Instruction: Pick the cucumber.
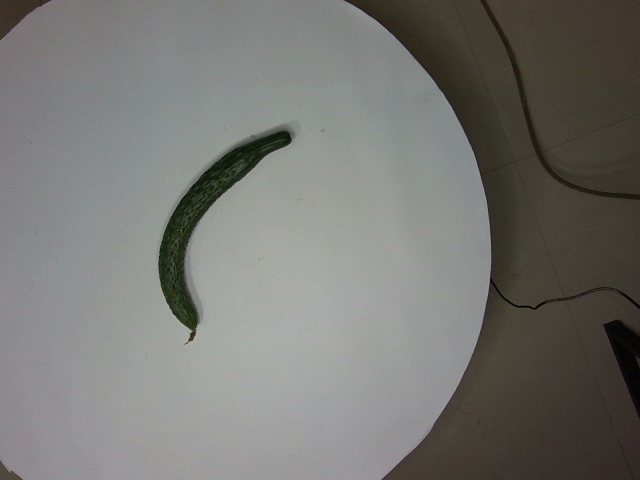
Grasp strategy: vertical